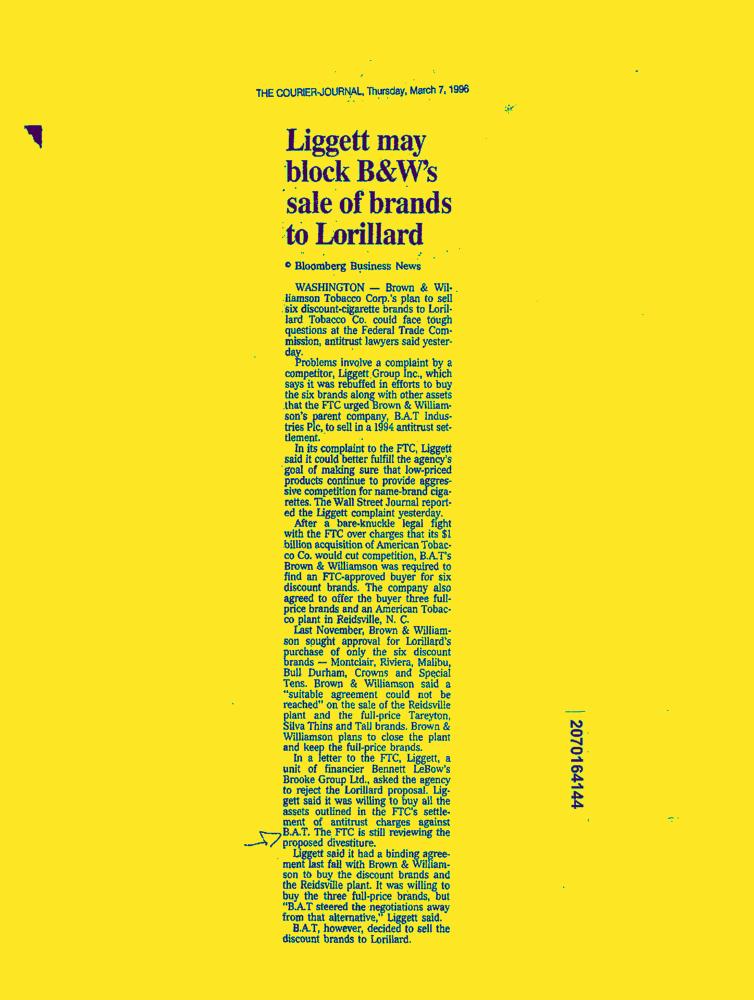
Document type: News-Article